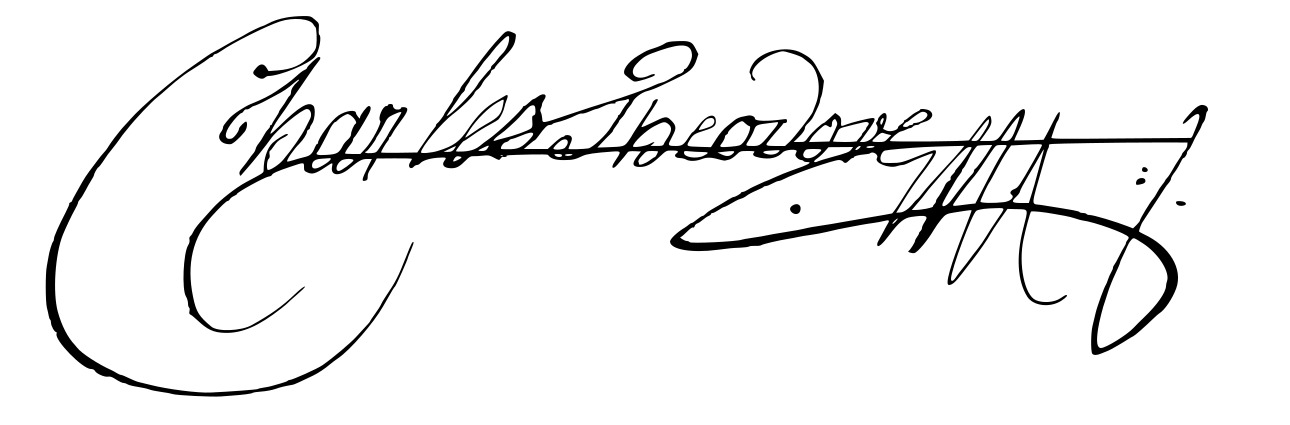
Signature of: charles theodore elector of bavaria